Question: What is the suspected problem?
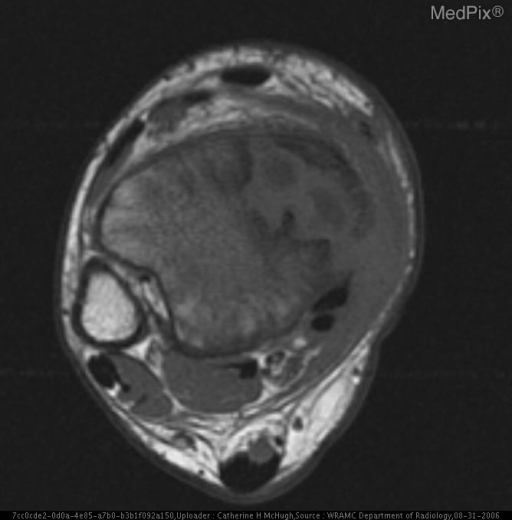
Answer: The findings suggest Figure 1:  Initial anteroposterior (A-P) radiograph of the right distal tibia and fibula 15 months prior to the current presentation showed no evidence of fracture and mild soft tissue swelling around the lateral malleolus.  Incidentally, a lucent lesion with a well defined cortical margin was found along the lateral distal tibia, consistent with a nonossifying fibroma.

Figure 2:  Follow-up A-P radiograph of the right distal tibia and fibula 15 months after the initial injury shows a bilocular lytic lesion of the metaphysis and a unilocular lytic lesion of the epiphysis at the medial aspect of the tibia. The lesions are surrounded by a well defined sclerotic border with benign-appearing periosteal reaction and mild soft tissue swelling medially. The metaphyseal lesions extend across the physis into the epiphysis. There are no fracture lucencies and the joint spaces are maintained.  The nonossifying fibroma of the lateral distal tibia is unchanged.

Figure 3:  A Tc-99m HDP bone scan demonstrates increased radiotracer uptake at the distal tibial meta-epiphysis, most marked on the medial aspect of the epiphysis.

Figure 4:  Axial T1-weighted MR image of right leg reveals multiple well defined low signal intensity masses surrounded by a thick medium intensity rim with a low signal intensity periphery. The tibial metaphyseal component measures 2.1cm longitudinal x 1.6cm transverse x 2.1cm AP.  The epiphyseal component measures 2 cm longitudinal x 2.3cm transverse x 3cm AP.  The inflammatory process extends posteromedially through the cortex of the tibial epiphysis to involve the adjacent soft tissues.

Figure 5:  On axial T2-weighted fat saturated MR image of the right leg, masses become high-signal intensity surrounded by low-signal intensity rims. The high signal-intensity inflammation extends into the adjacent soft tissues. There is a low signal intensity thickening of the soft tissues medially which extends anteriorly to the anterior aspect of the anterior-tibial tendon and posteriorly to the lateral aspect of the tibial tendon, flexor digitorum longus tendon and hallucis longus tendon.  There are non-enhancing foci within the soft tissue consistent with extensive inflammation.

Figure 6:  Axial T1-weighted MR image after contrast demonstrates well defined masses with non-enhancing centers, enhancing thick rim, and non-enhancing periphery.  The non-enhancing central lesions correspond to the low signal intensity centers seen on T1-weighted MR and high signal intensity centers seen on T2-weighted MR, which together is consistent with necrosis. The epiphyseal lesion expands through the anteromedial border of the tibia with extension of the abscess into the adjacent soft tissues.  High-signal-intensity bone marrow edema extends 5.5cm proximally into the distal tibial diaphysis from the site of the lesions.. Axial T1-weighted MR image of right leg reveals multiple well defined low signal intensity masses surrounded by a thick medium intensity rim with a low signal intensity periphery.   The inflammatory process extends posteromedially through the cortex of the tibial epiphysis to involve the adjacent soft tissues.. The patient might have a history of 14 year old boy presented initially for a sprained right ankle.  No abnormalities were found at that time.  The patient returned to clinic after 15 months due to increased swelling and pain in the right ankle over a 6 month period..